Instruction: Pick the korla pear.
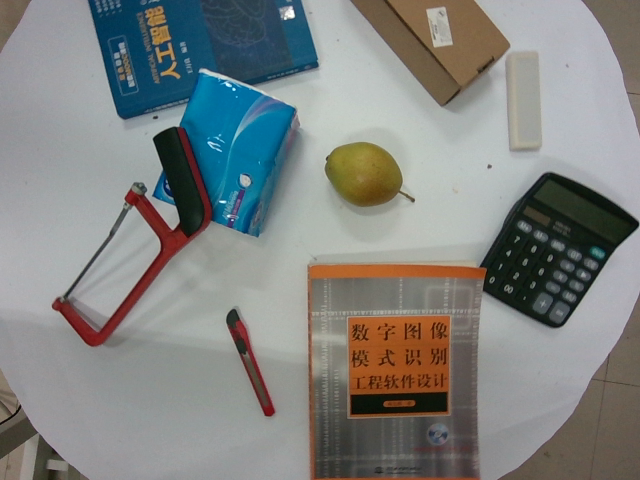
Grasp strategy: vertical